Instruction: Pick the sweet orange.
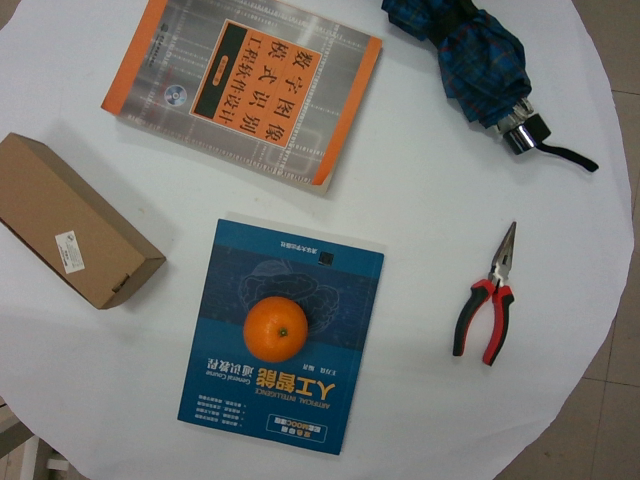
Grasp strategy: vertical